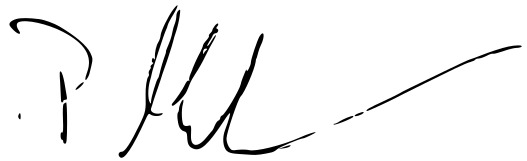
Signature of: piotr müller